Question: What do the imaging results show?
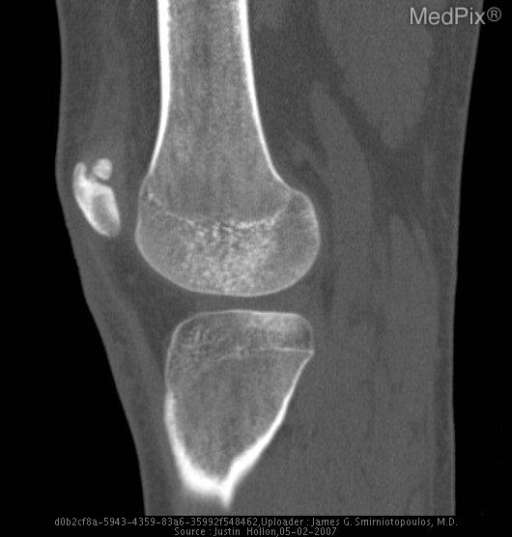
Answer: The imaging shows •  Rounded bony fragment at superolateral aspect.
•  Wide well-defined radiolucent line.
•  Smooth, well-corticated, opposing margins.
•  No sharp fracture fragments or intra-articular loose bodies.
•  No evidence of suprapatellar effusion. Well-ossified fragment at superolateral margin of right patella..